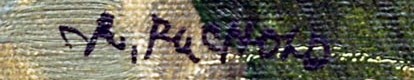
Signature of: rudolf puchold